Question: How is the history relevant to the case?
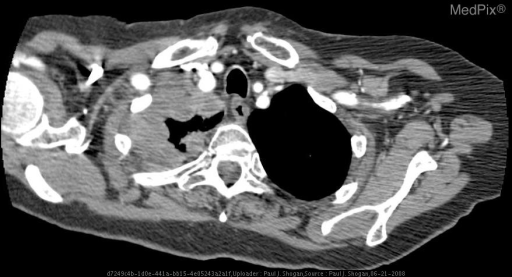
Answer: The patient's history of An 82-year-old female with productive cough and chest pain. is key in understanding the case.